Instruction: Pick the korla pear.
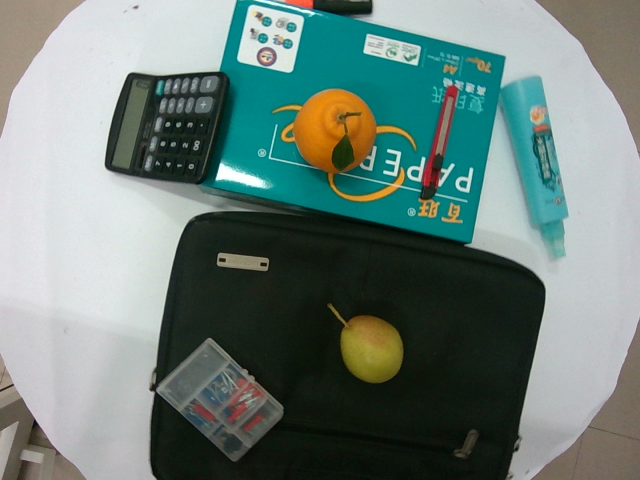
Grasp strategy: vertical